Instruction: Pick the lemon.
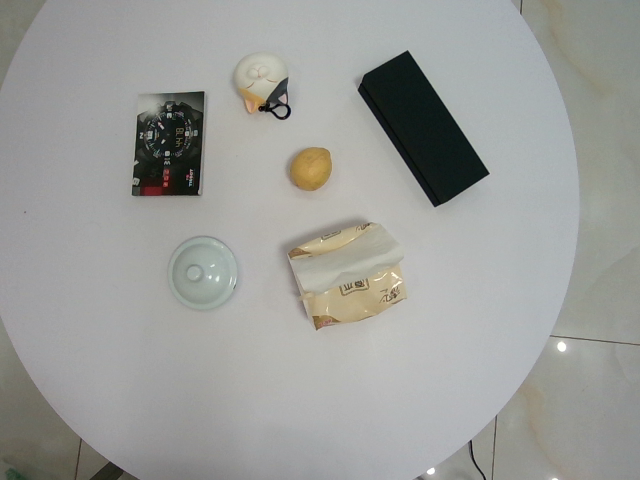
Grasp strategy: vertical